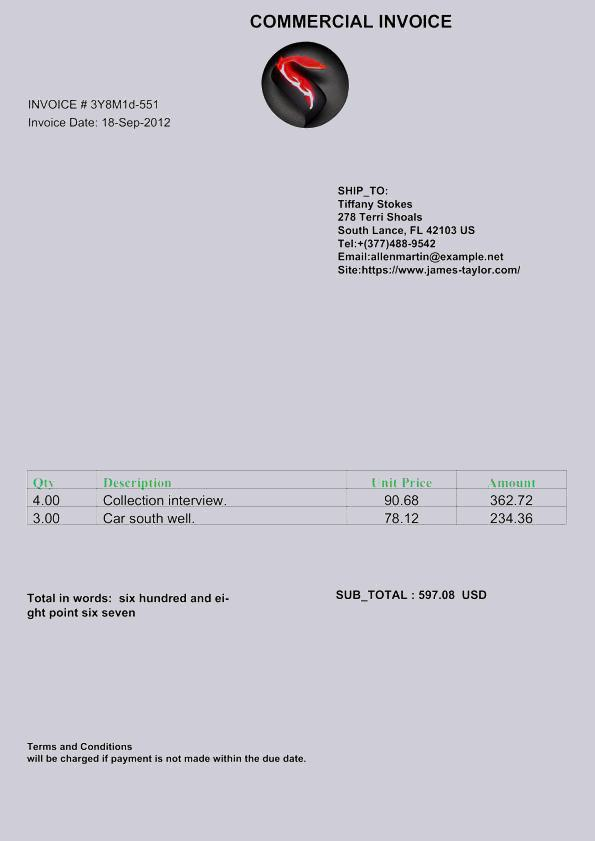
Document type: Invoice